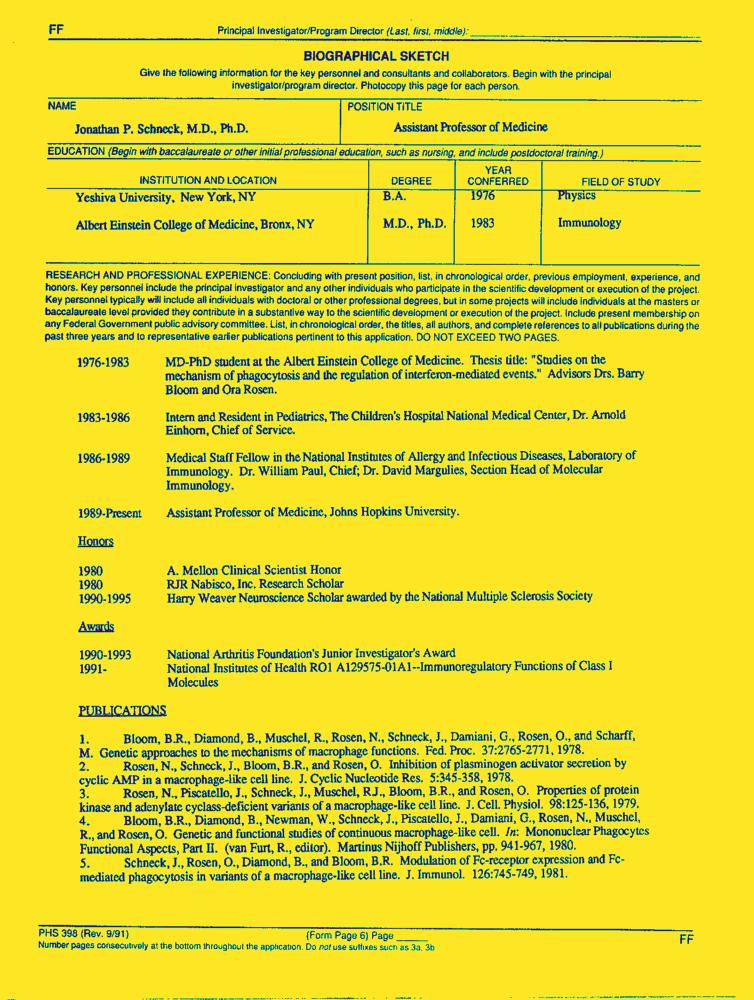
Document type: Resume-Doc